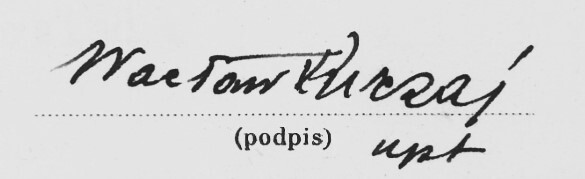
Signature of: wacław kuczajowski